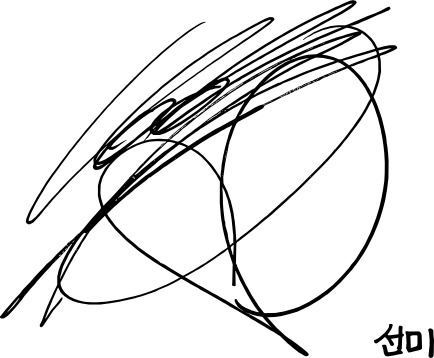
Signature of: sunmi